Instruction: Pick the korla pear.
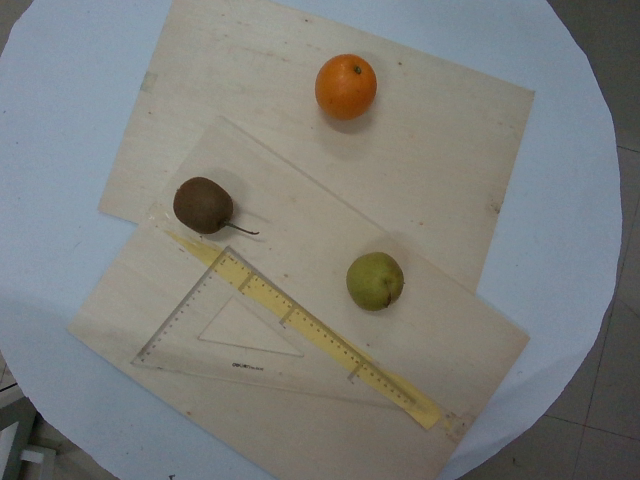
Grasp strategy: vertical